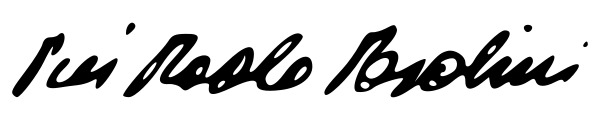
Signature of: pier paolo pasolini